Question: Talk about the condition:
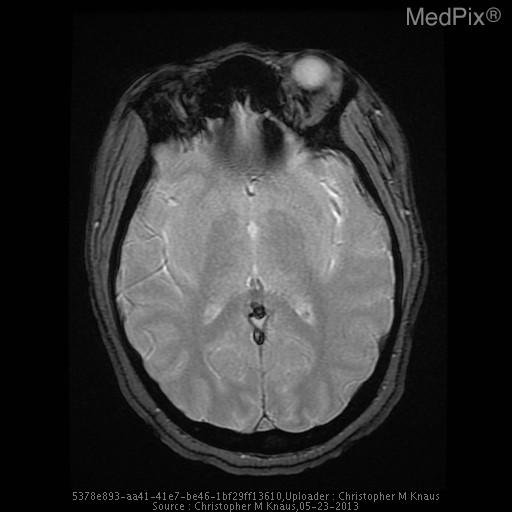
Answer: The disease is discussed as: Venous sinus thrombosis is caused by thrombus formation in the dural venous sinuses or cerebral veins.  It is an uncommon disorder (2-7 per million) which can have serious complications.  Causal factors include local (regional infection, trauma, neoplasm) and systemic (dehydration, hypercoagulable states, pregnancy, oral contraceptives).  Clinical presentation includes headache, neurologic deficits or seizures.  The superior sagittal sinus is most commonly affected, followed by the transverse and sigmoid sinuses.  Complications include venous infarcts, intracerebral hemorrhage and intracranial hypertension.

On noncontrast CT, the thombosed sinus is usually hyperdense.  This is nonspecific as dehydrated patients, adjacent subdural or subarachnoid hemorrhage or elevated hematocrit can cause increased sinus attenuation.  On contrast enhanced CT, the empty delta sign is a central defect from thrombus surrounded by contrast enhanced blood.  On MRI, absence of a flow void or abnormal signal within the sinus is seen.

MR venography with two-dimensional time-of-flight is used due to high sensitivity for slow flow compared to 3D TOF.  Contrast enhanced MRV improves visualization of small vessels.  CT venography is a rapid and accurate method for evaluating the venous sinuses.  Disadvantages include ionizing radiation exposure and need for iodinated contrast material.